Question: What do the imaging results show?
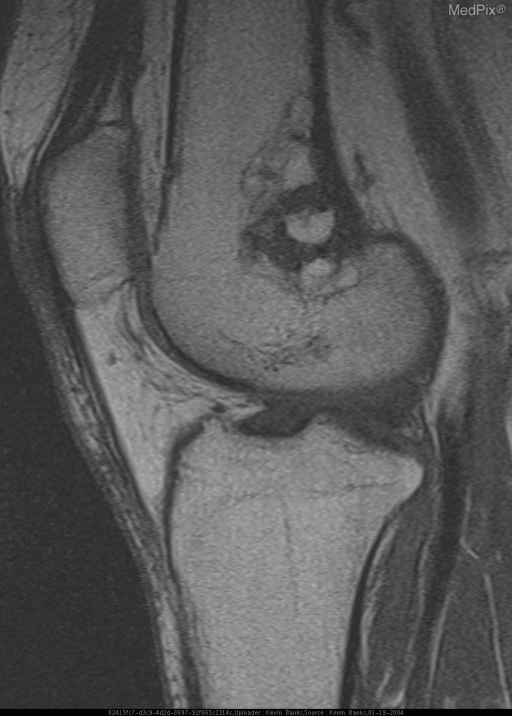
Answer: The imaging shows CR, CT, and MR demonstrate a well-defined lytic lesion in the distal femur with mixed fluid and fat attenuation and scattered calcification. MR of the femur reveals that the lesion demonstrates a mixed pattern of high and intermediate signal intensity on T1WI. On T2WI with fat-suppression, the areas of intermediate signal become hyperintense while the areas of high signal suppress. A rim of hypointense signal surrounds the entire lesion as well as being scattered throughout the central portion. These areas remain hypointense on all sequences. Axial T1WI with fat suppression post gadolinium administration shows no enhancement..